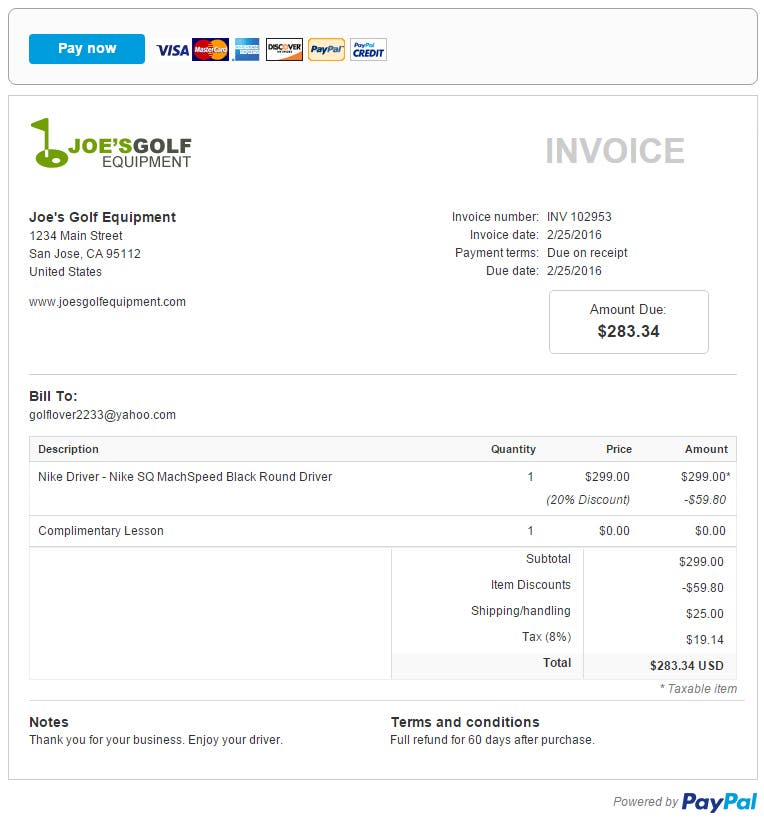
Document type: Invoice